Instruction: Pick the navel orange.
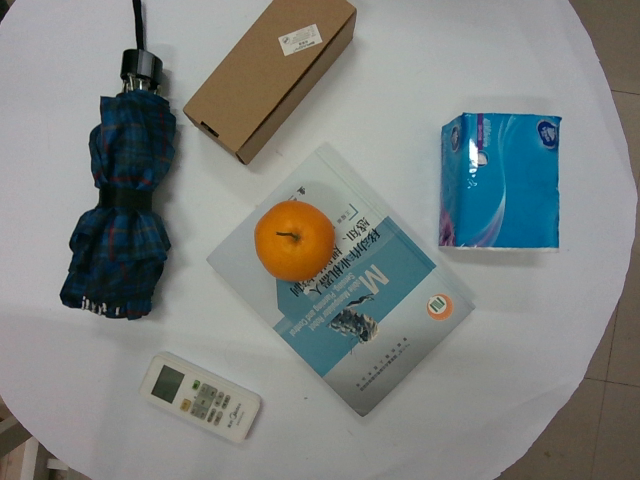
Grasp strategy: vertical